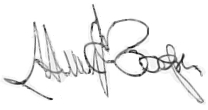
Signature of: henry e cooper